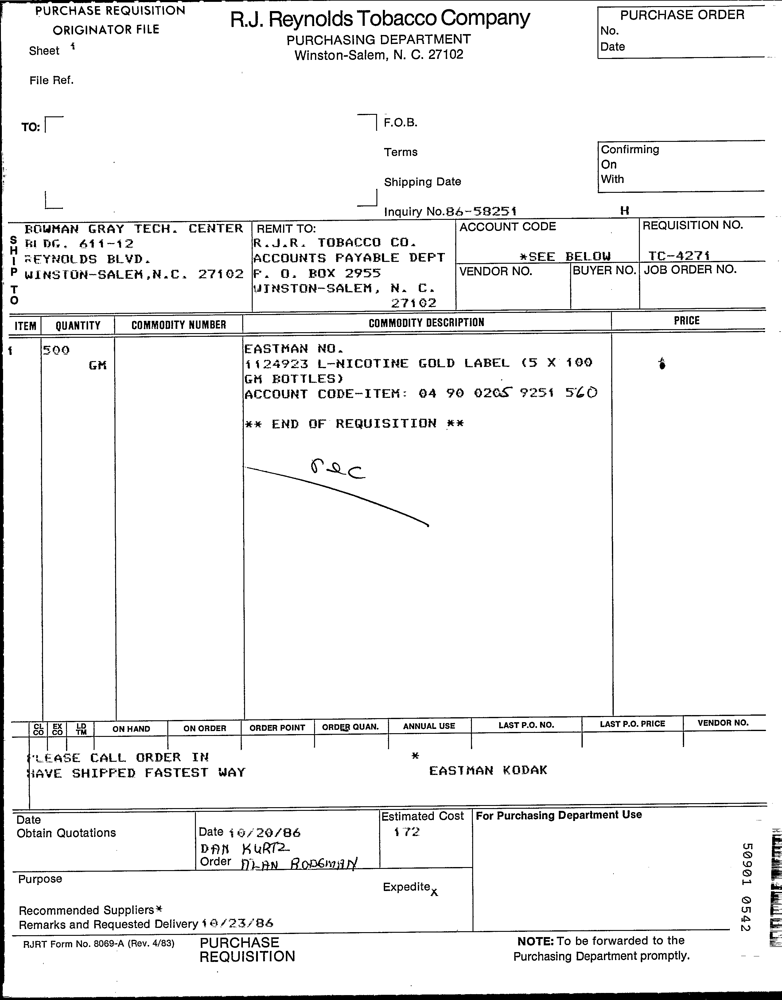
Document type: Invoice